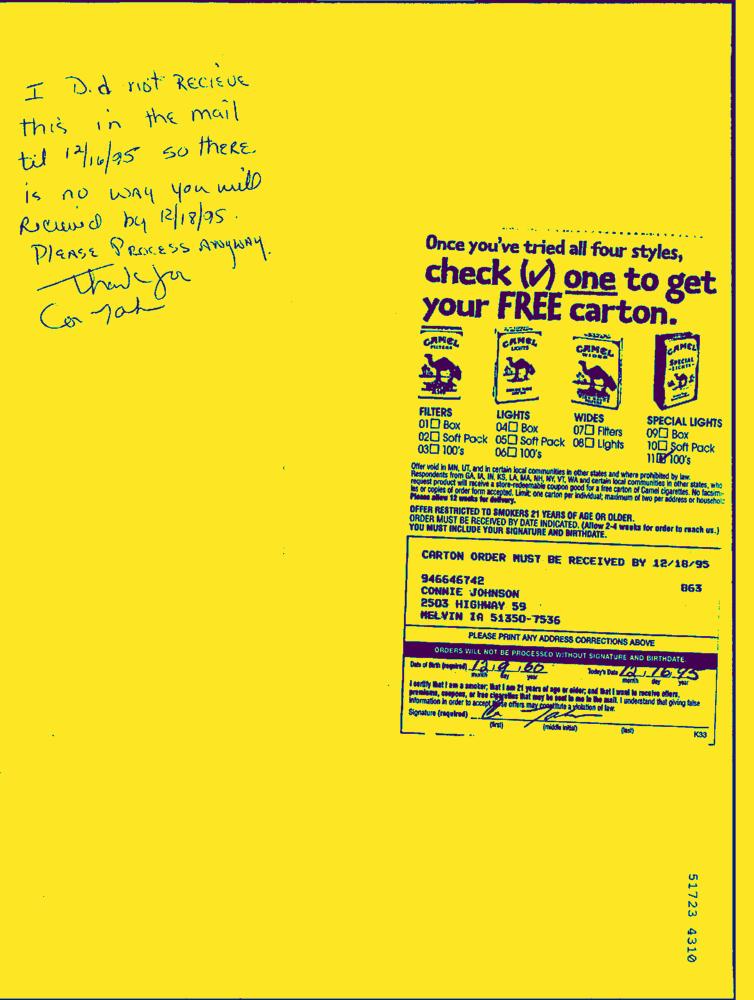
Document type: Hand-Written